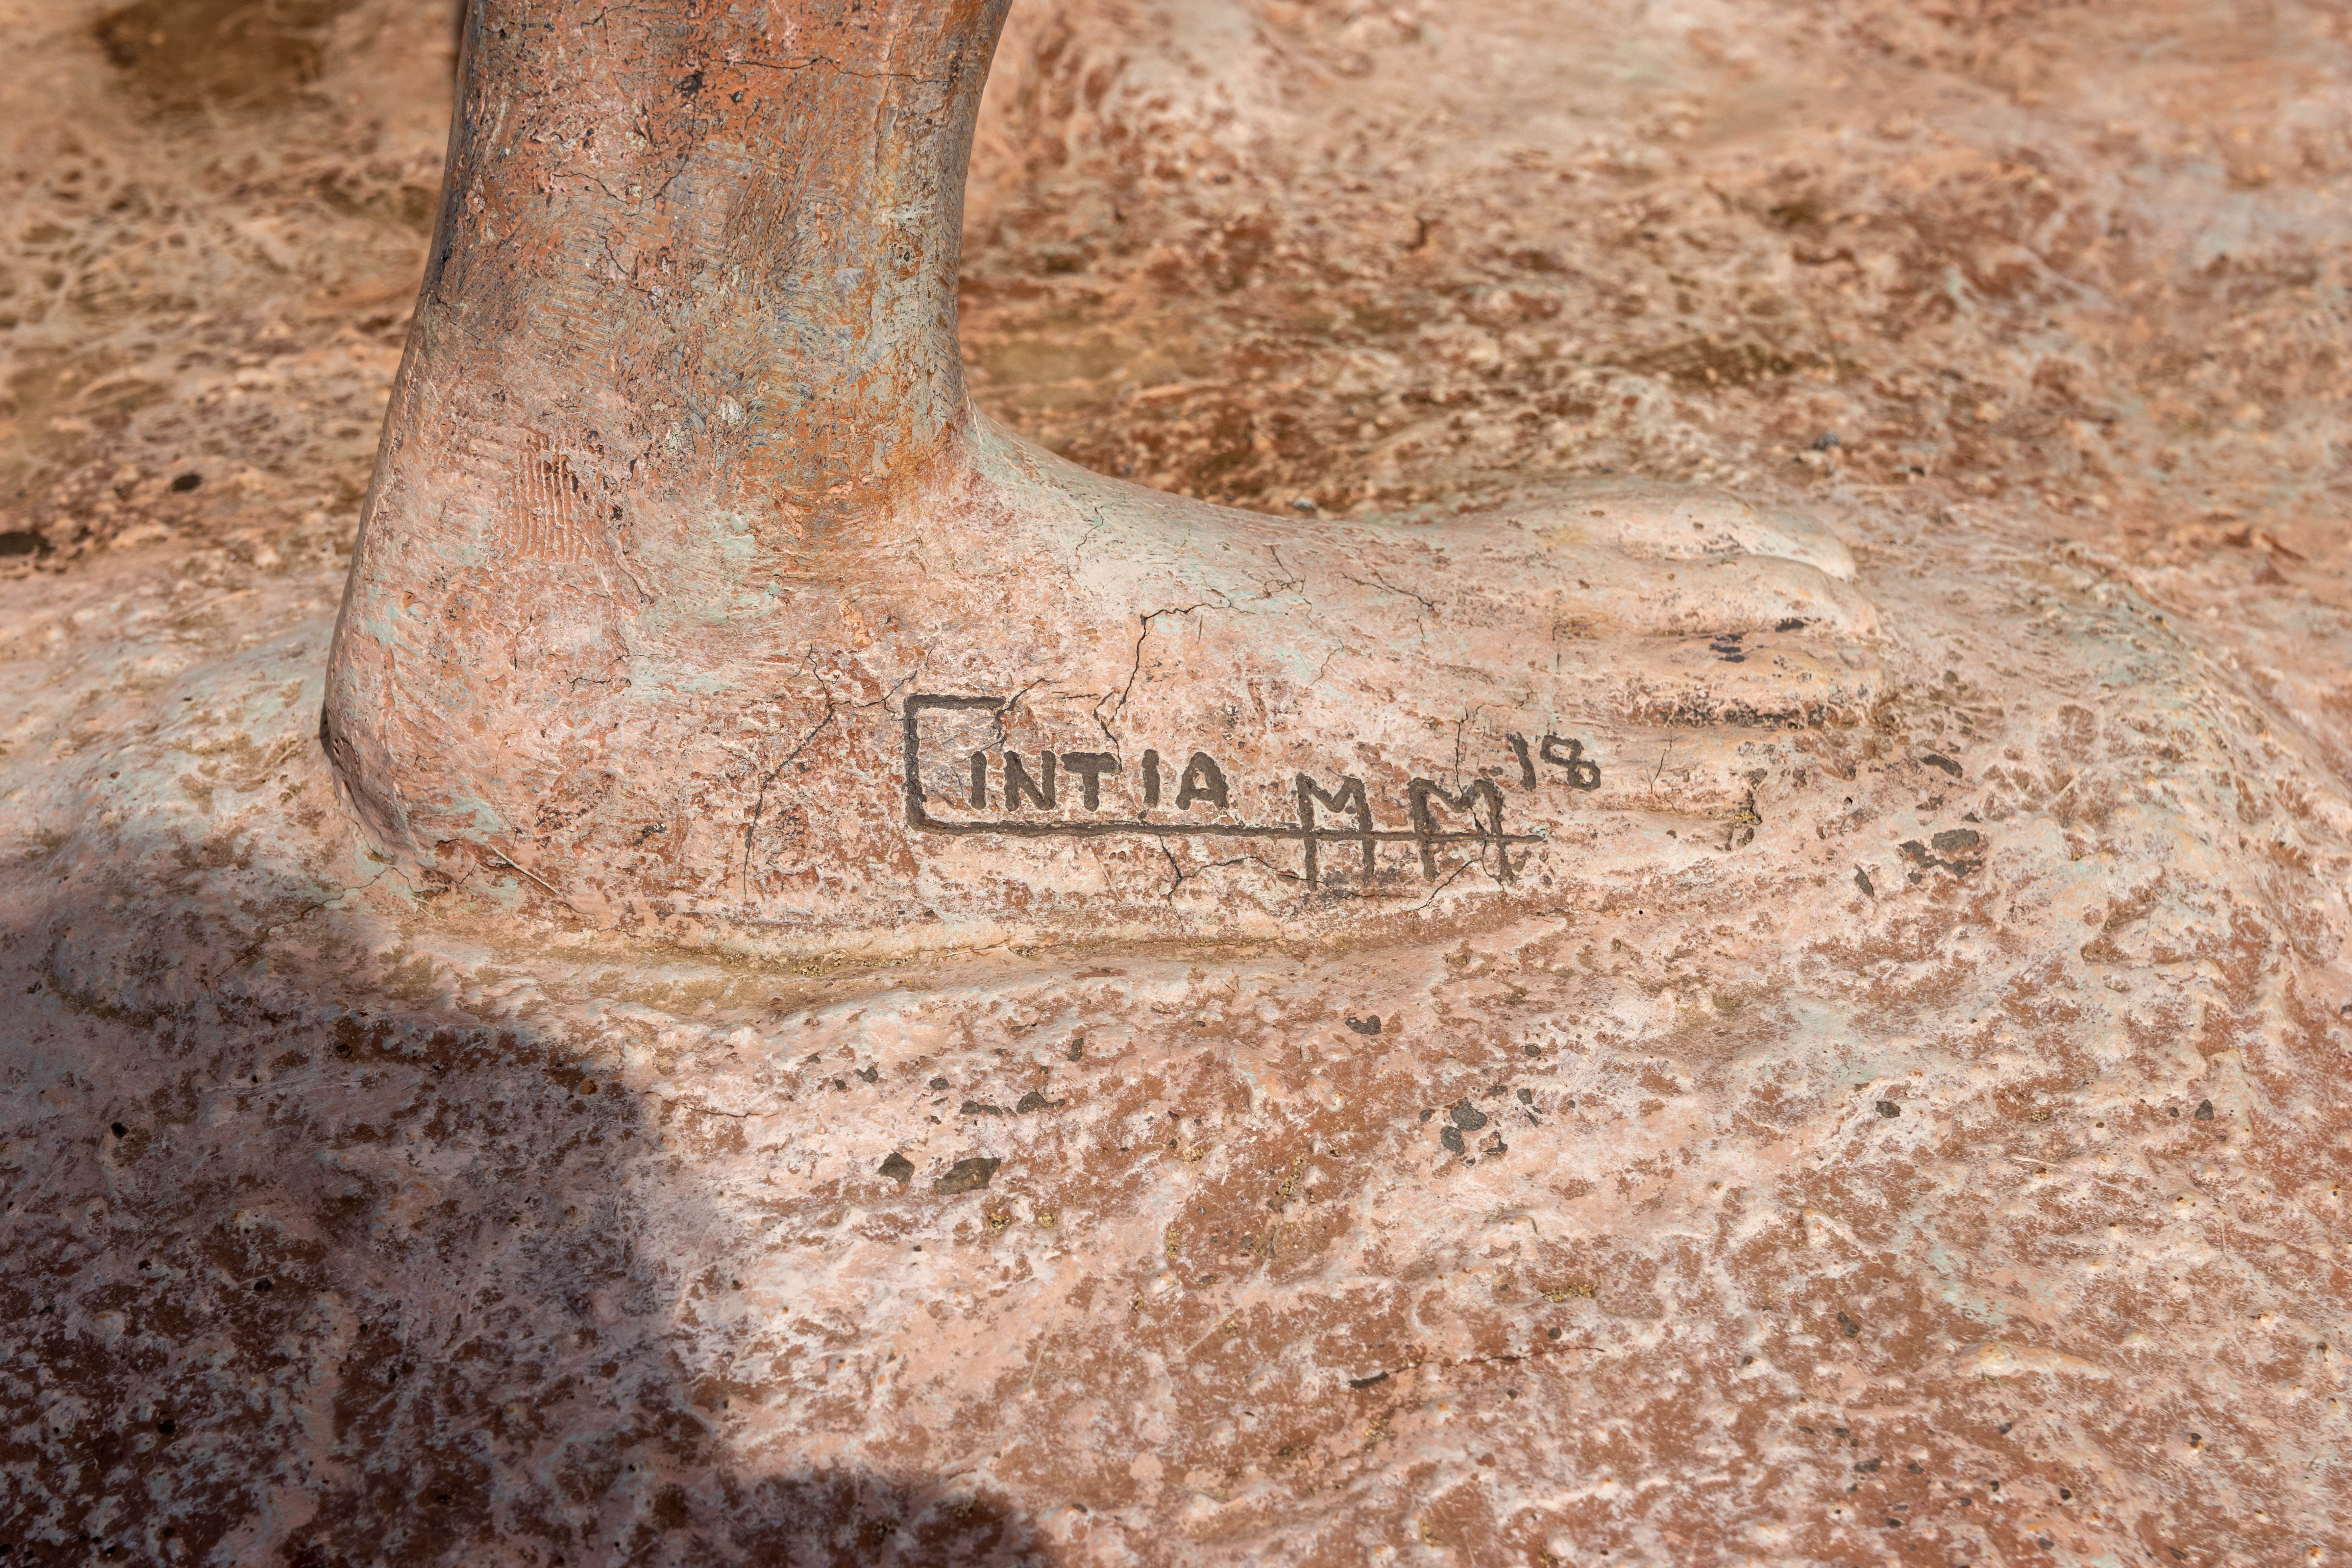
Signature of: cintia machin morin